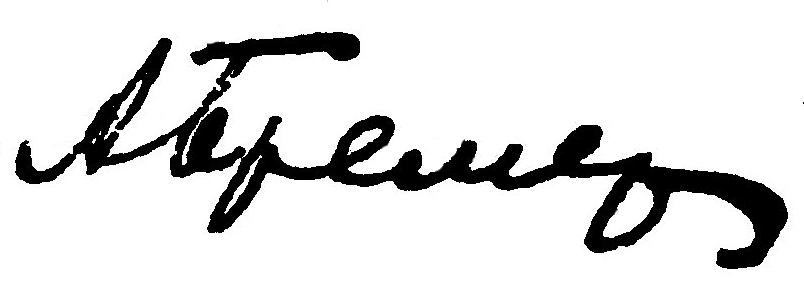
Signature of: arvīds brēmers